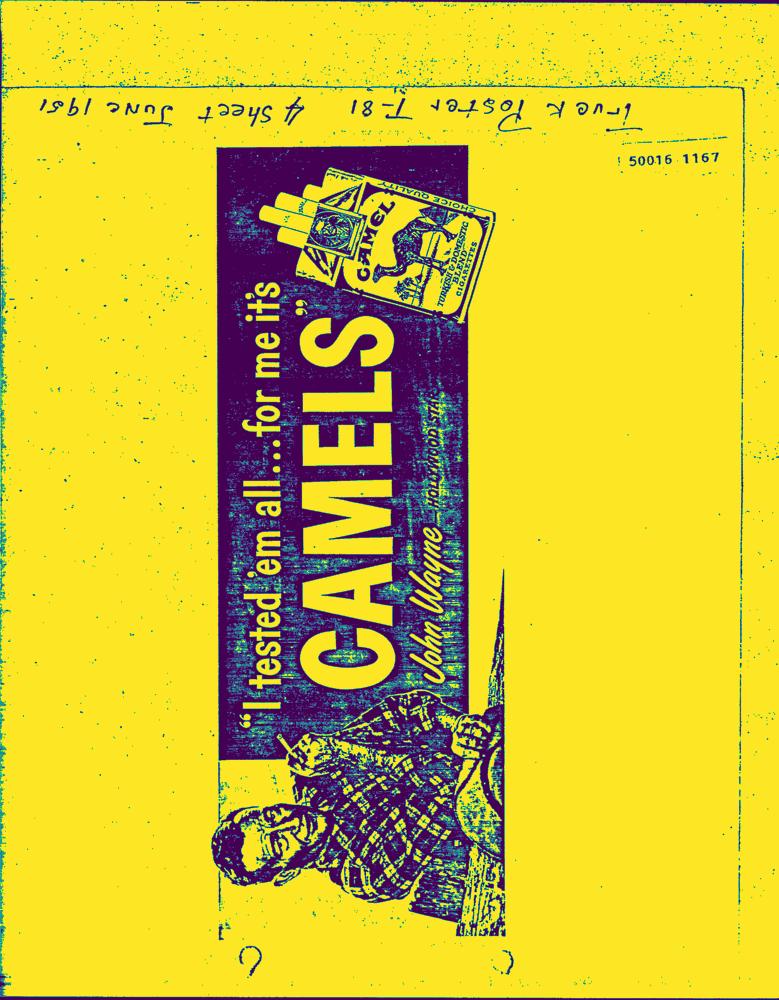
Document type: AD